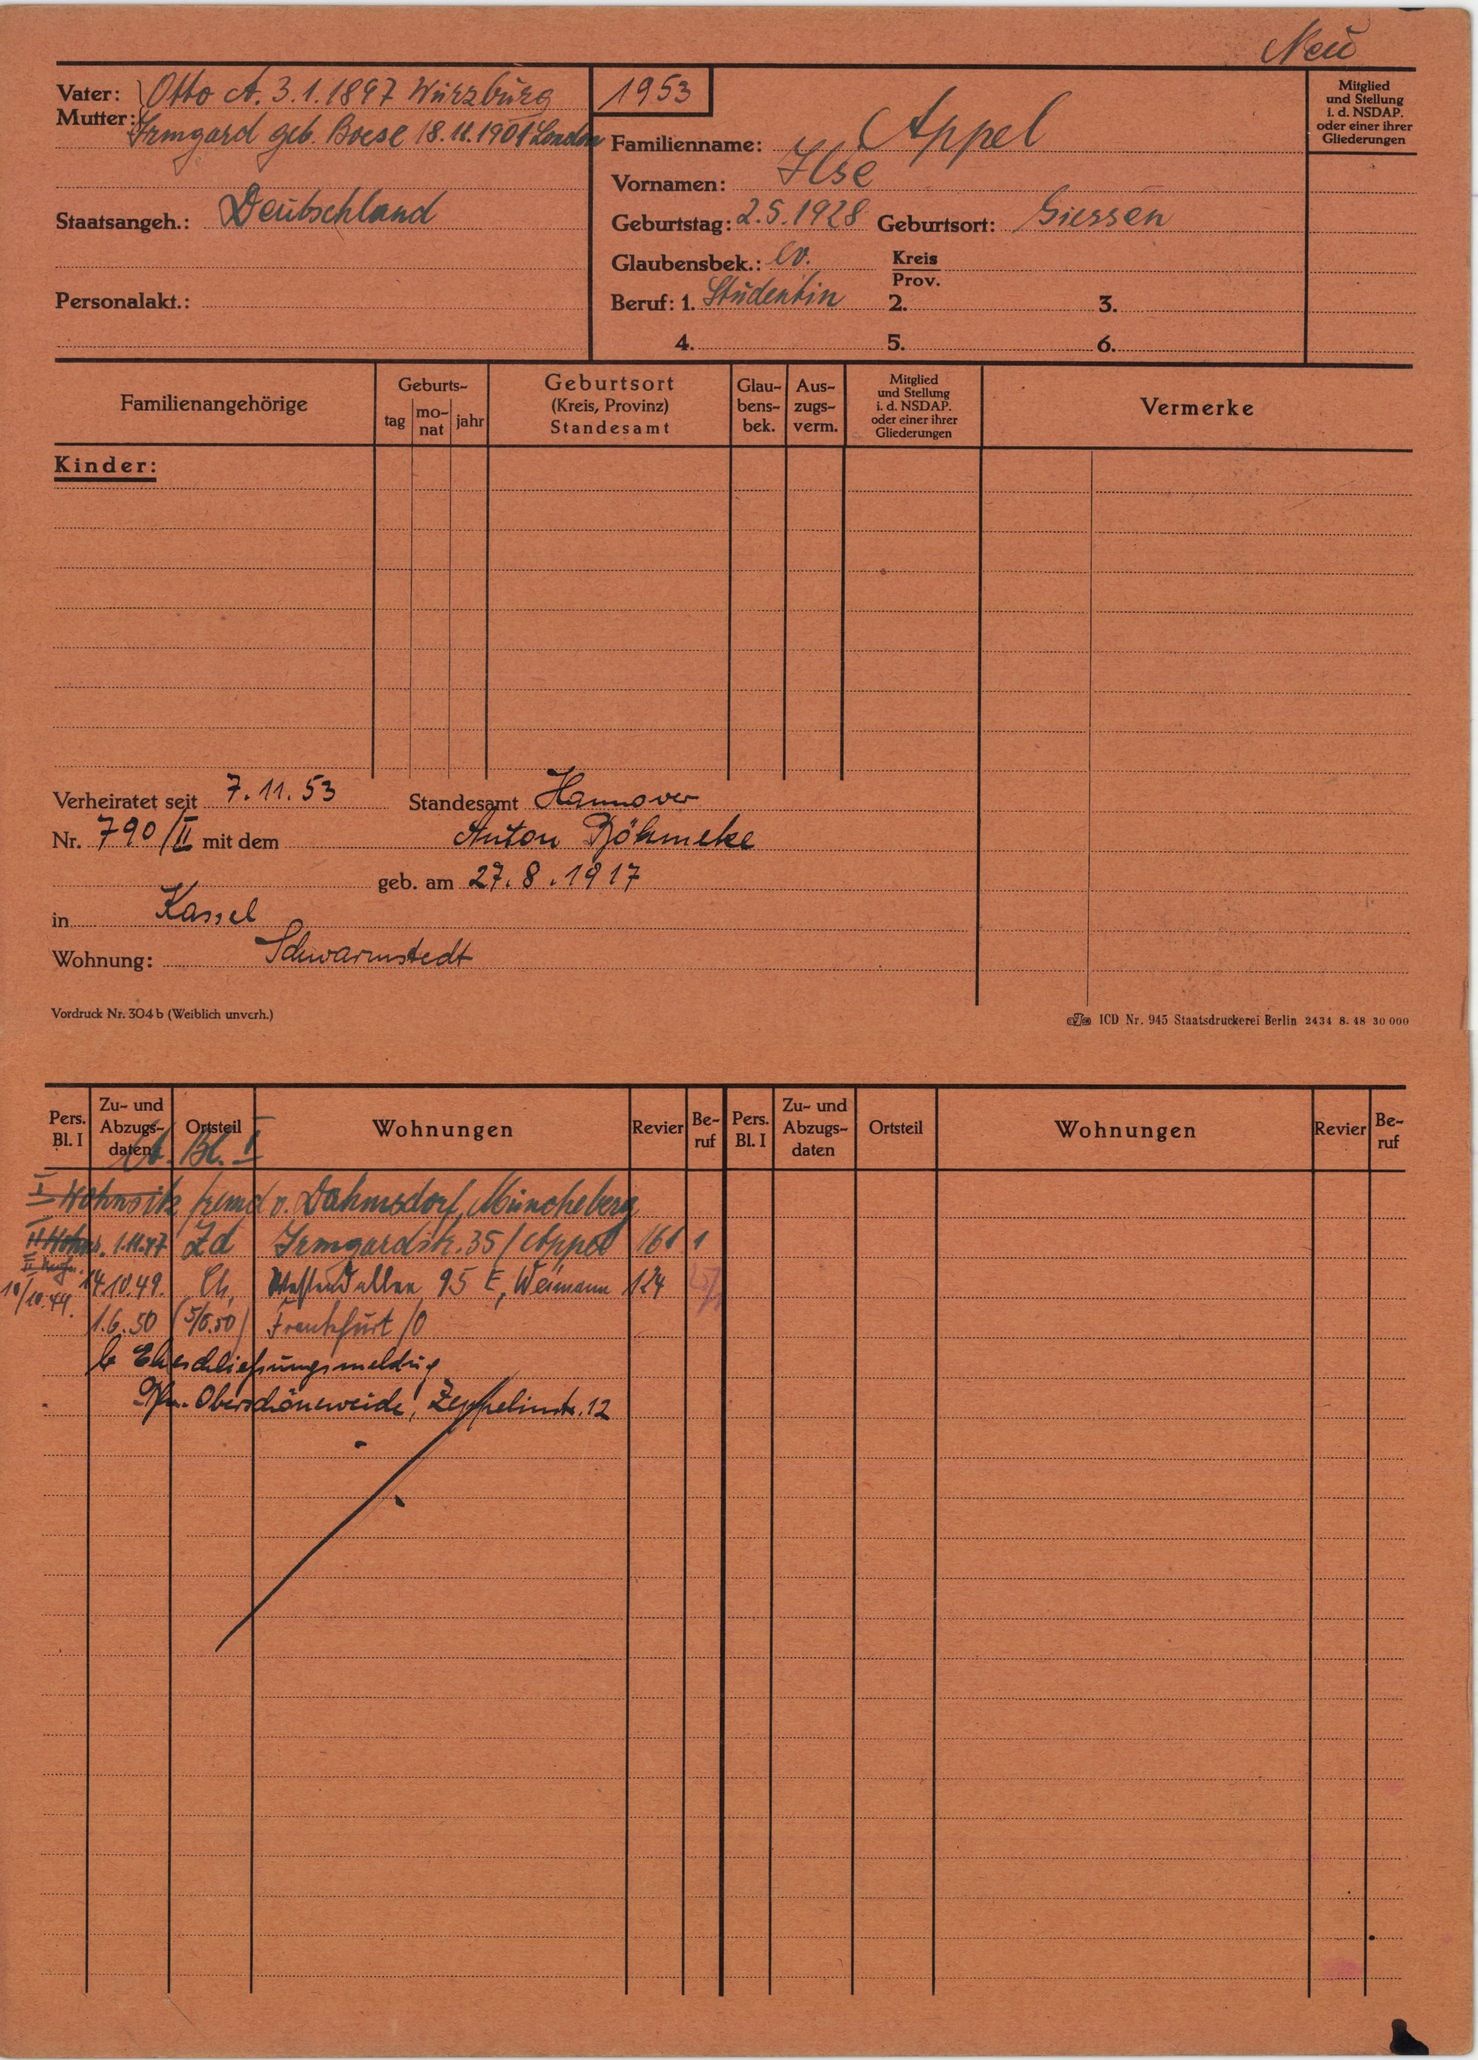
Appel